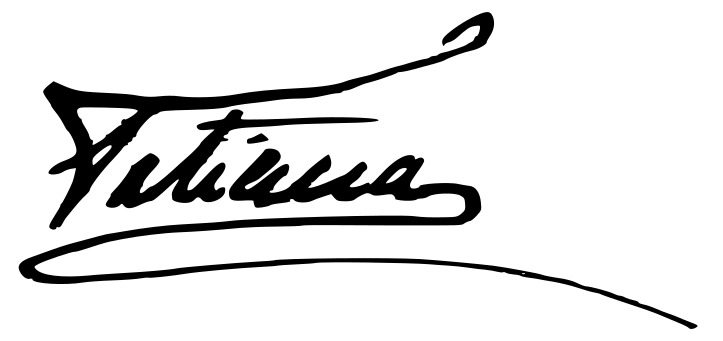
Signature of: grand duchess tatiana nikolaevna of russia